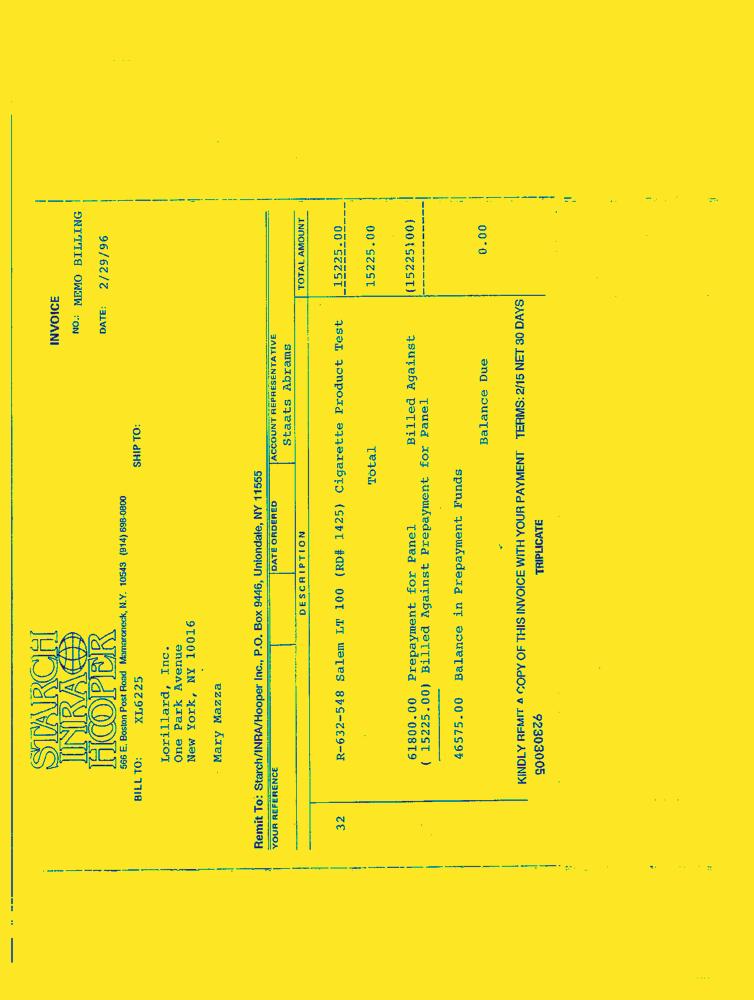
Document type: Invoice-Doc